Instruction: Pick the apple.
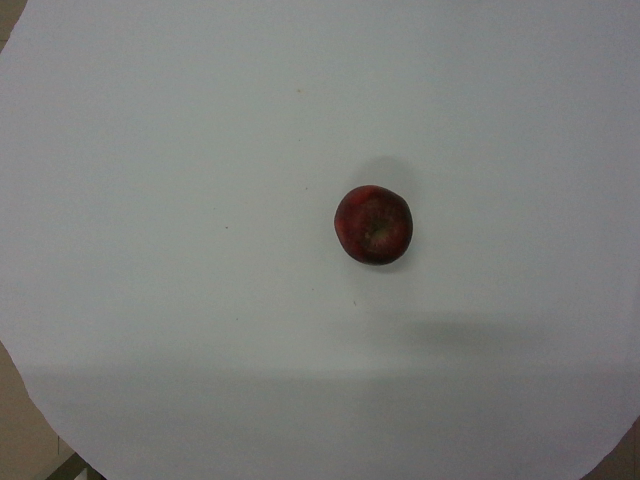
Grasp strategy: vertical